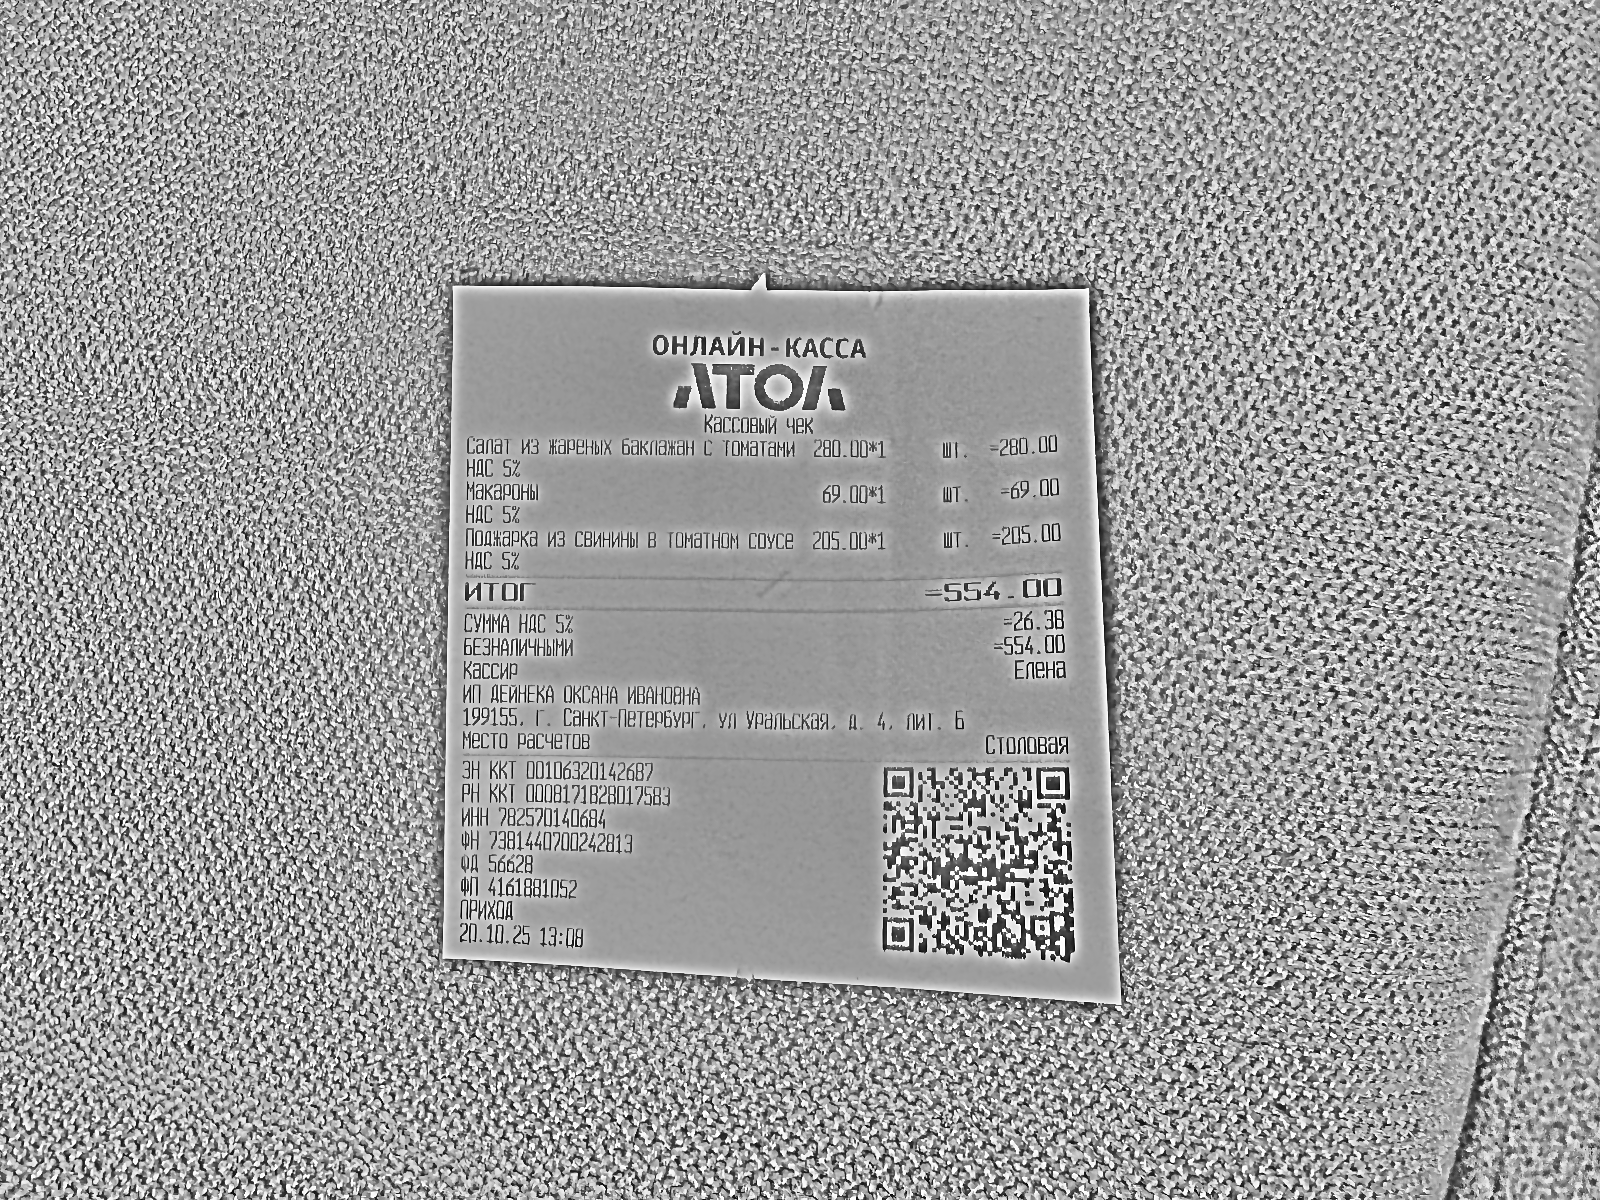
Продавец: ИП ДЕЙНЕКА ОКСАНА ИВАНОВНА
ИНН: 782570140684
Дата: 20.10.25
Товары: Салат из жареных баклажан с томатами; Макароны; Поджарка из свинины в томатном соусе
Количество: 1; 1; 1
Цена: 280.00; 69.00; 205.00
Сумма: 280.00; 69.00; 205.00
Итого: 554.00